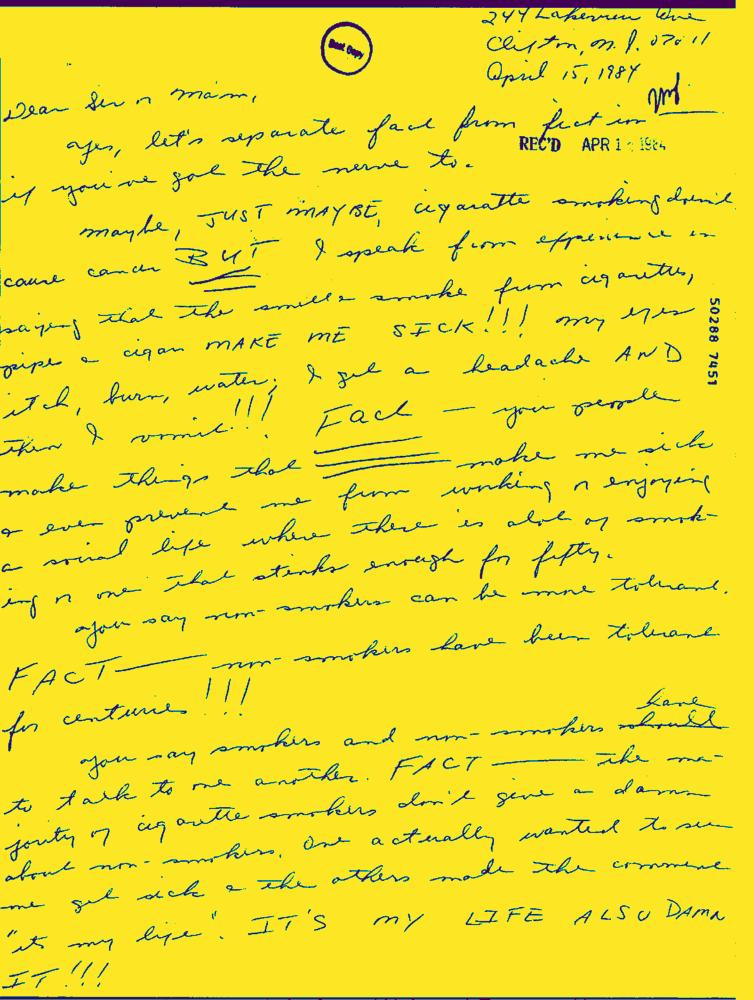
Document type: Hand-Written